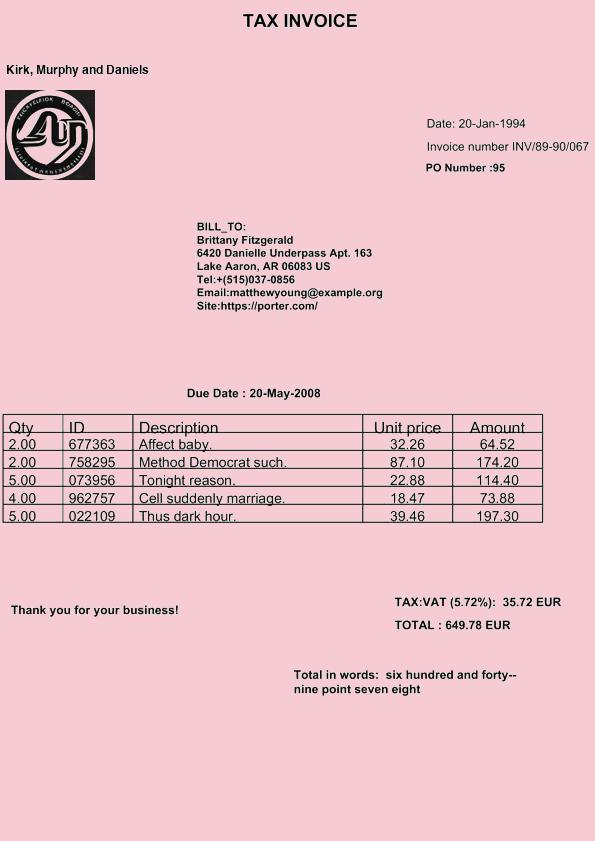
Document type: Invoice